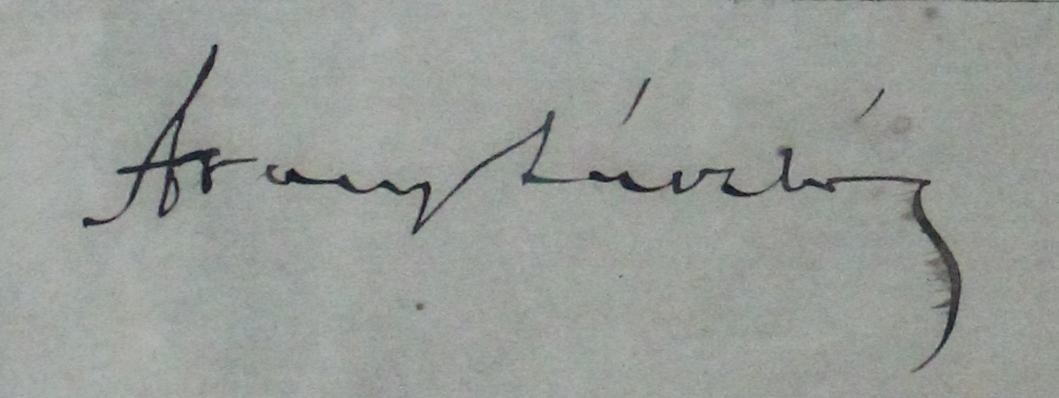
Signature of: lászló arany